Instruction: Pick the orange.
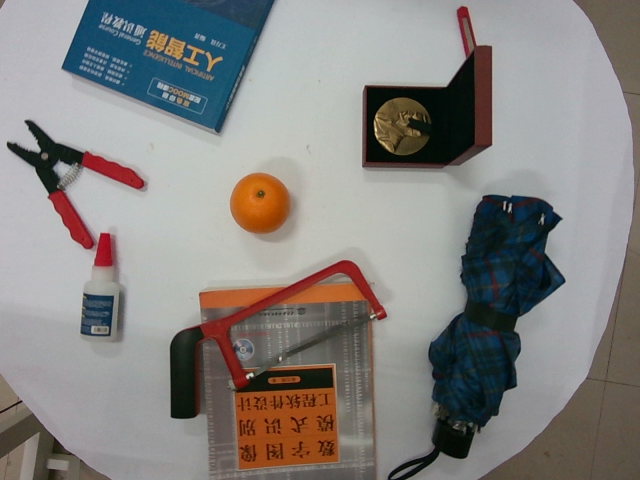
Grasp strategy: vertical